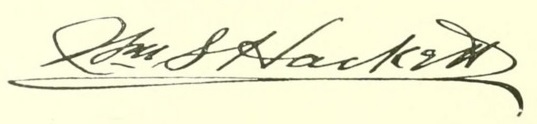
Signature of: william stormont hackett